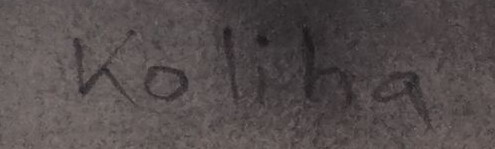
Signature of: jaroslav koliha